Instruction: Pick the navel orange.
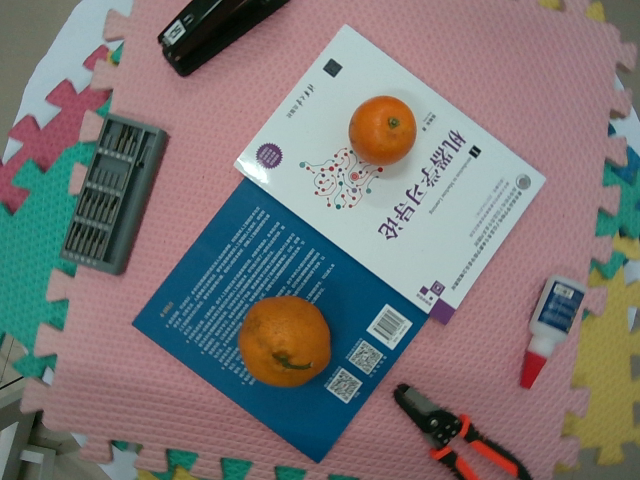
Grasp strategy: vertical